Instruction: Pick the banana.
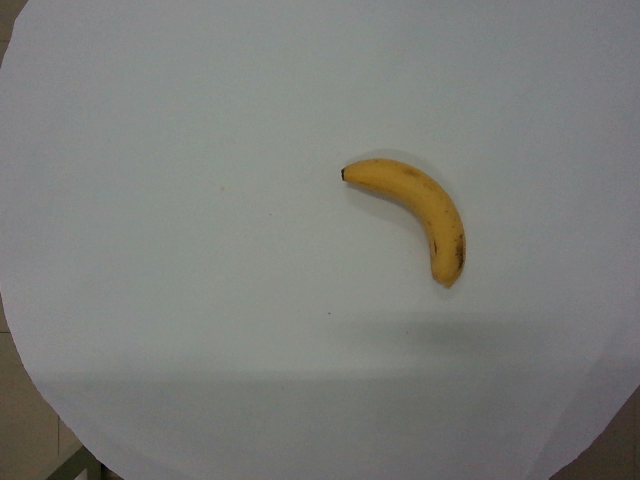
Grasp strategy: vertical